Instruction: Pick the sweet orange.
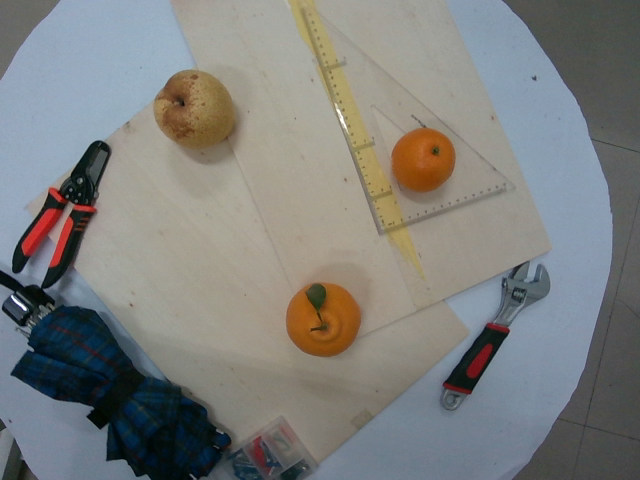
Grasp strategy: vertical